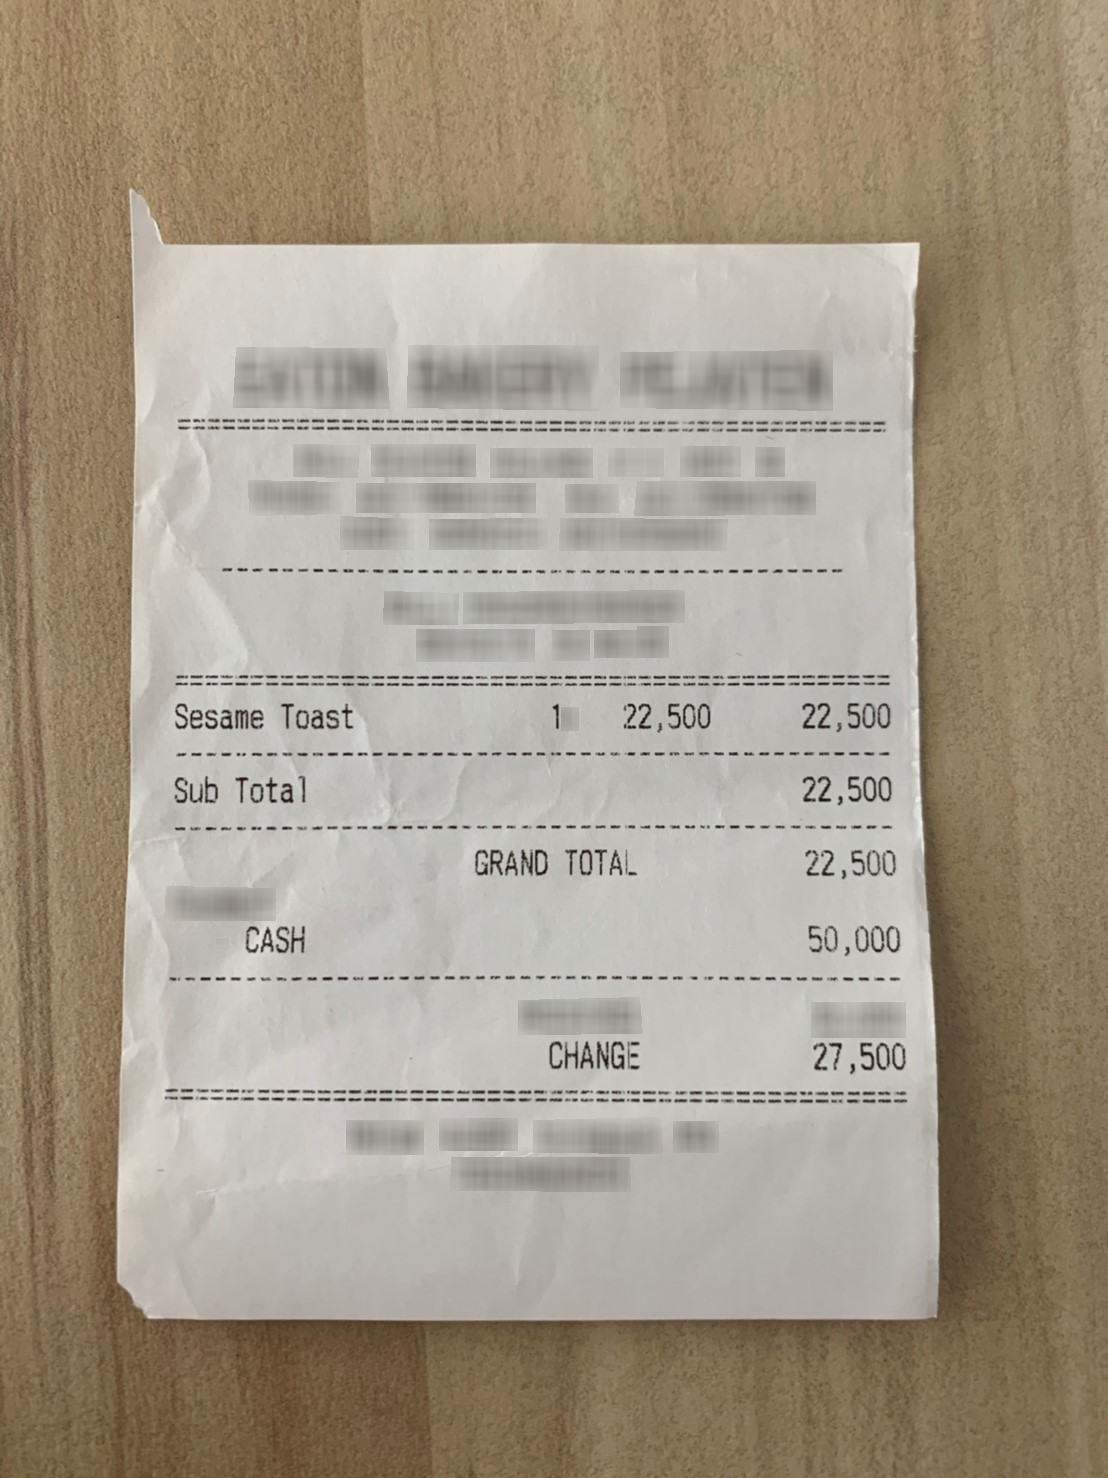
Extraction:
receipt: line_items: name: Sesame Toast
price: 22,500
qty: 1
subtotal: 22,500
total: 22,500